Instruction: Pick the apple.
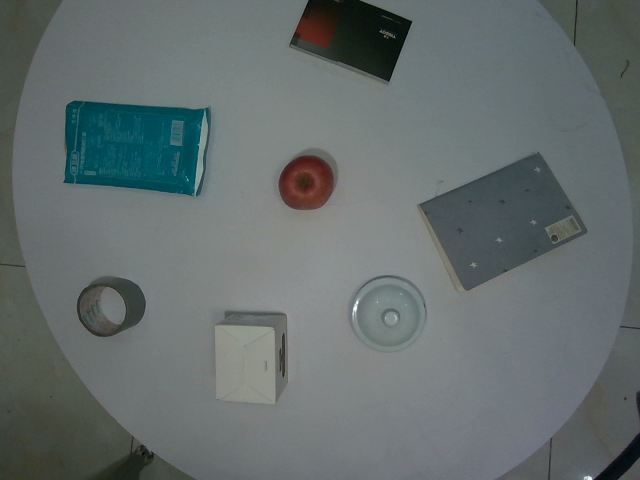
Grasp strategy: vertical